Question: Which state is mentioned in the document?
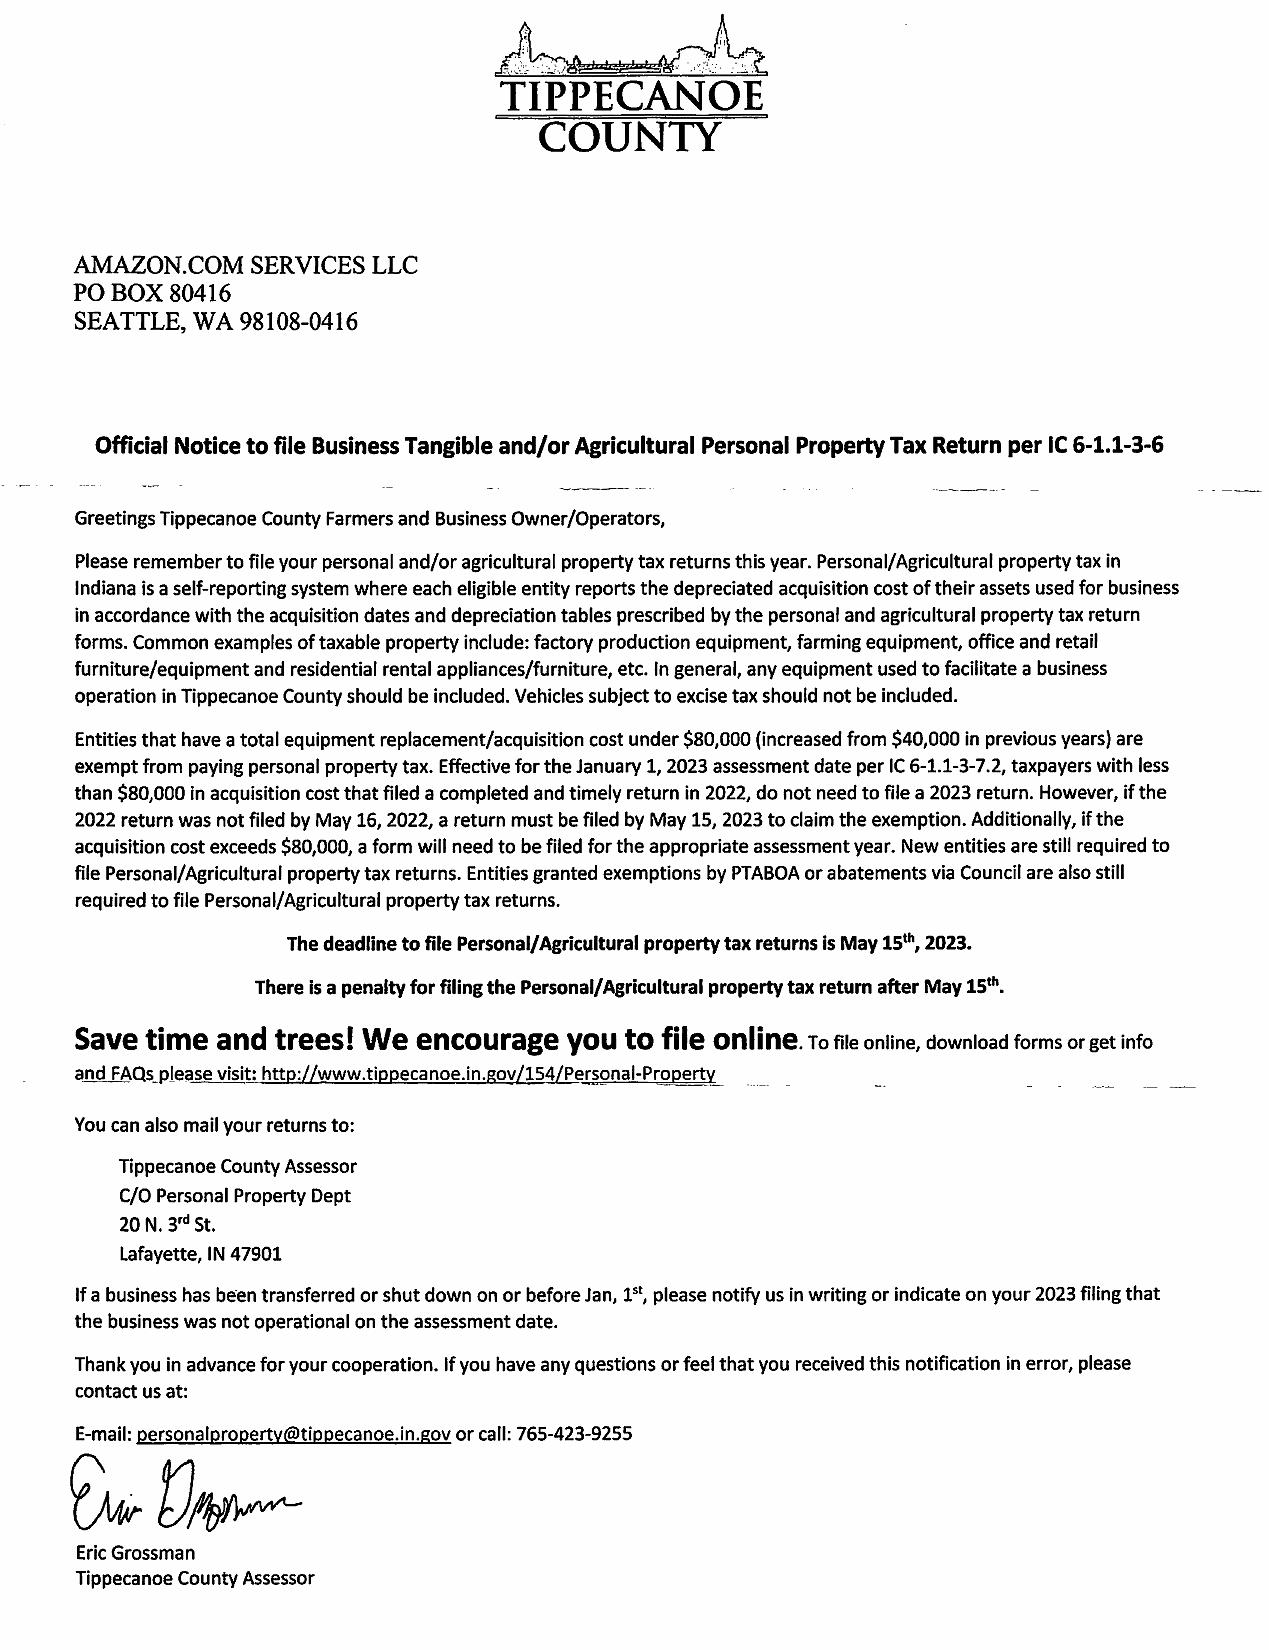
Answer: "IN"